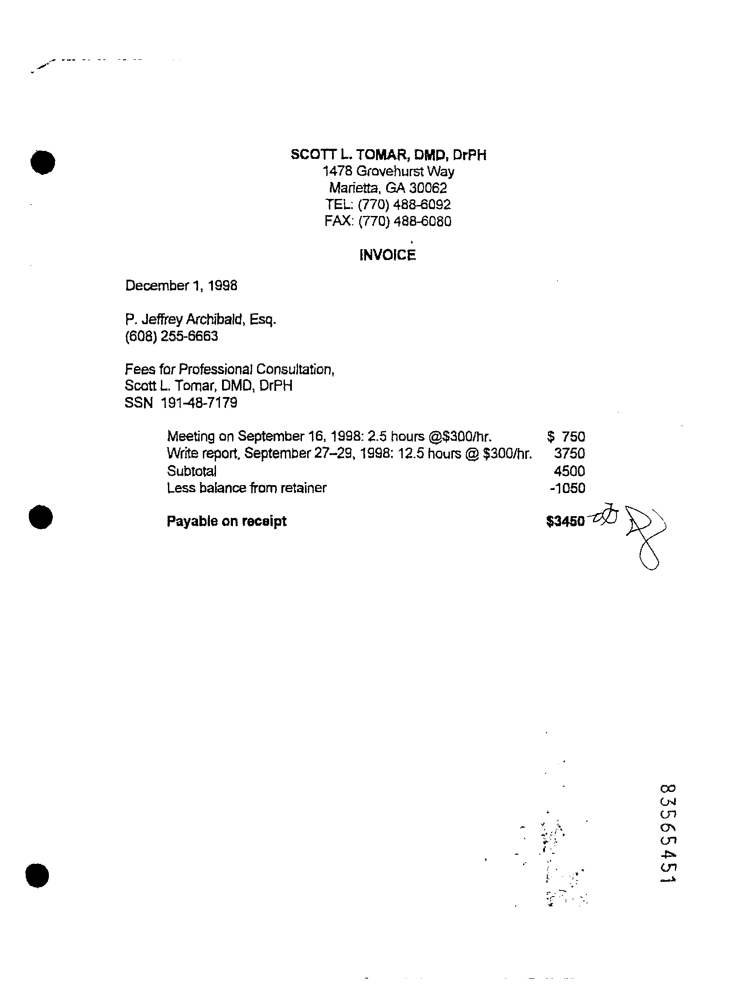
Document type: Invoice